Patient: Male, age 22
A 22-year-old male was admitted to Valiasr Hospital affiliated to Birjand University of Medical Sciences Iran, with complaints of painful swelling of the left lower limb for the last two days. His vital signs were stable (oral temperature 37.3oC, pulse rate = 67, respiratory rate = 16, systolic blood pressure = 120 and diastolic blood pressure = 80) and his physical examinations, except, the swallowed tender left leg (from ankle up to the thigh) were unremarkable. Chest-x-ray, abdominal sonography and echocardiography were normal. CBC revealed mild normocytic anemia (Hb: 11 gr/dl) with normal WBC and Plt count (6.4, 172*103 respectively). The erythrocyte sedimentation rate and the c reactive protein were elevated unexpectedly (ESR = 50 mm/h, CRP = >10mg/L). Routine biochemical investigations, thyroid function tests and tumor markers were normal. He had neither undergone any major surgeries in recent past nor history of prolonged immobilization, other diseases and smoking. Ultrasound Doppler study of the left lower limb revealed DVT in left popliteal up to external iliac veins. The patient was treated through catheter directed thrombolysis (CDT) with infusion of streptokinase 250.000 unit stat and 100.000 unit per hour infusion for 48 hours with concomitant 500 unit per hour of heparin and taking warfarin tablets 5mg/daily. During hospitalization he had severe pleuritic chest pain that we thought that is due to small distal pulmonary embolism which is a common finding in venous thromboembolism. The patient discharged from hospital with a good general condition after 10 days with international normalized ratios (INR = 2), partial thromboplastin time (PTT = 30) and Prothrombin Time (PT = 18.4). A high sedimentation rate (ESR: 50) was our question mark at the patient discharge time when all primary evaluations were normal. The day after discharge, the patient re-admitted with cough, haemoptysis and pleuritic chest pain. The patient had blood -streaked sputum 6 times a day which was not massive (10 cc/24h). Laboratory tests showed an elevated ESR (80 mm/h) and CRP (139 mg/l). There was hemoglobin decline (hgb = 10.5 gr/dl). Biochemical findings were within normal limits. CXR and pulmonary CT angiography showed minimal pleural effusion and massive PTE and pulmonary necrosis were ruled out (Figure 1, Figure 2). Along with His subjective and objective findings a clinical suspicion to TB was raised that a surprising positive result of the sputum for acid fast bacilli (3 samples) confirmed it. Since the patient's symptoms were in the context of pulmonary tuberculosis, not lung infarction, he was referred to infectious service for TB treatment.
Keywords: deep vein thrombosis, haemoptysis, pulmonary tuberculosis
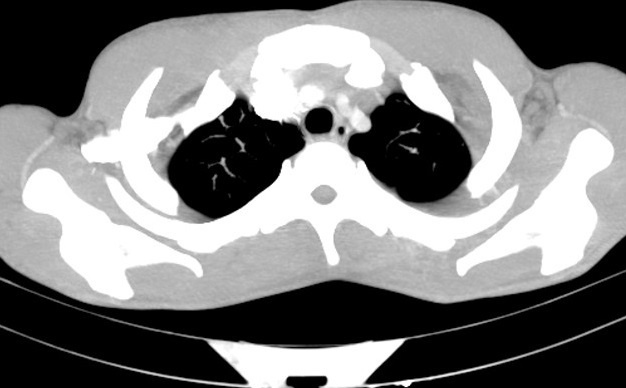
Image caption: The patient's CT pulmonary angiography.